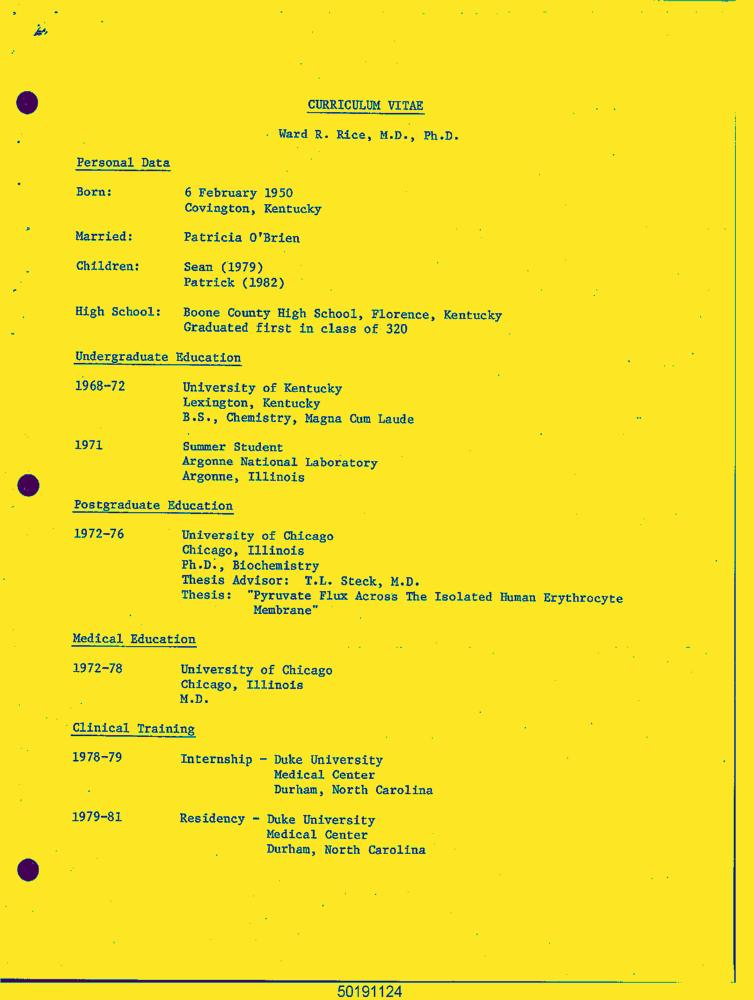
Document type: Resume-Doc